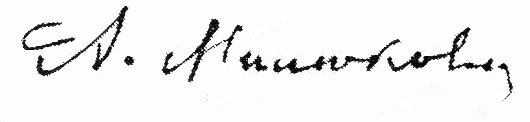
Signature of: aleksandr milyukov